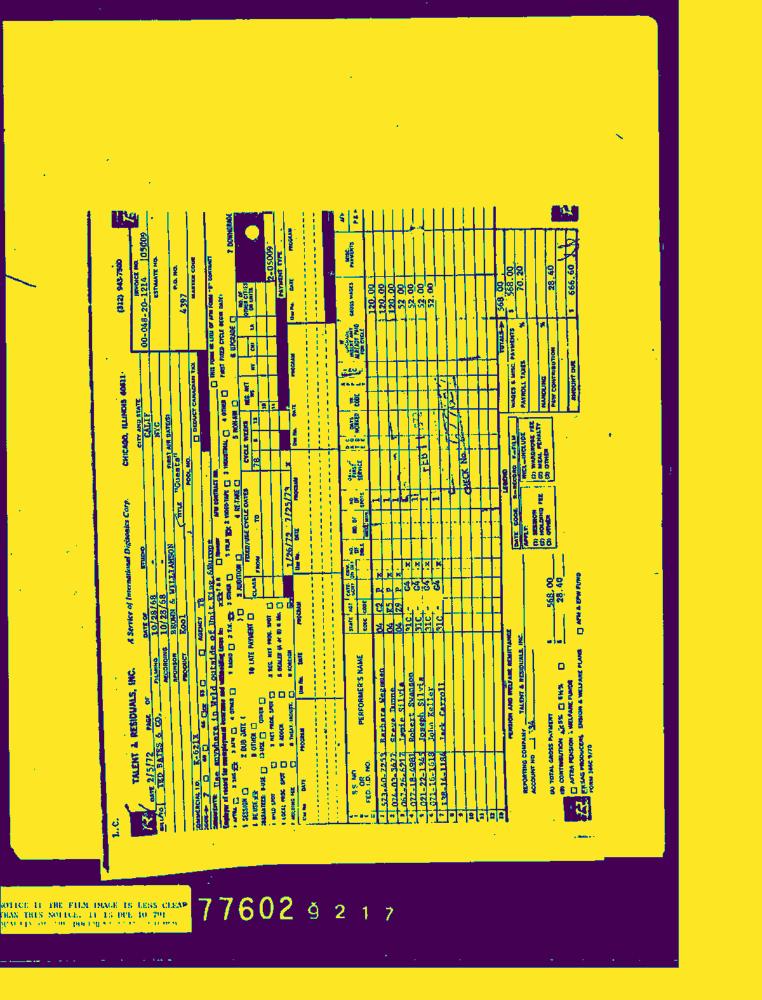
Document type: Invoice-Doc